Question: Talk about the condition:
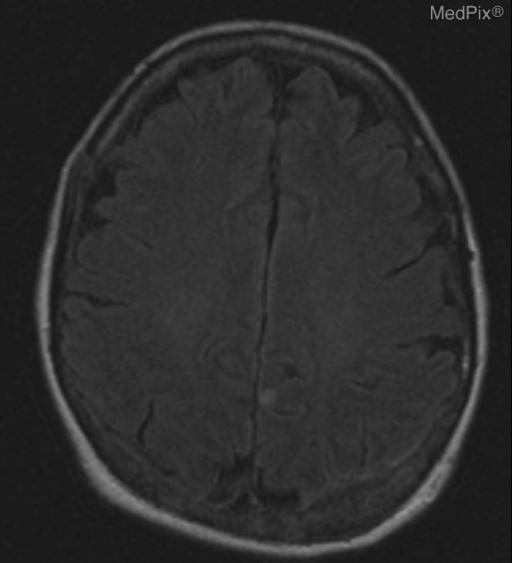
Answer: The disease is discussed as: Metastatic ductal carcinoma